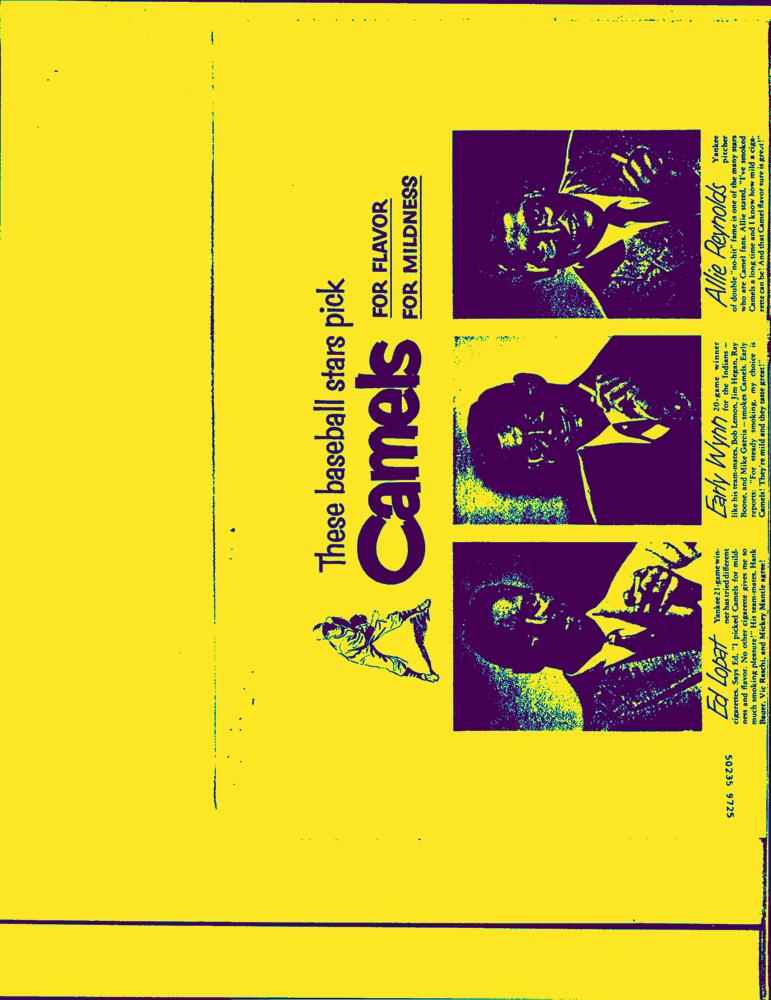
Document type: AD